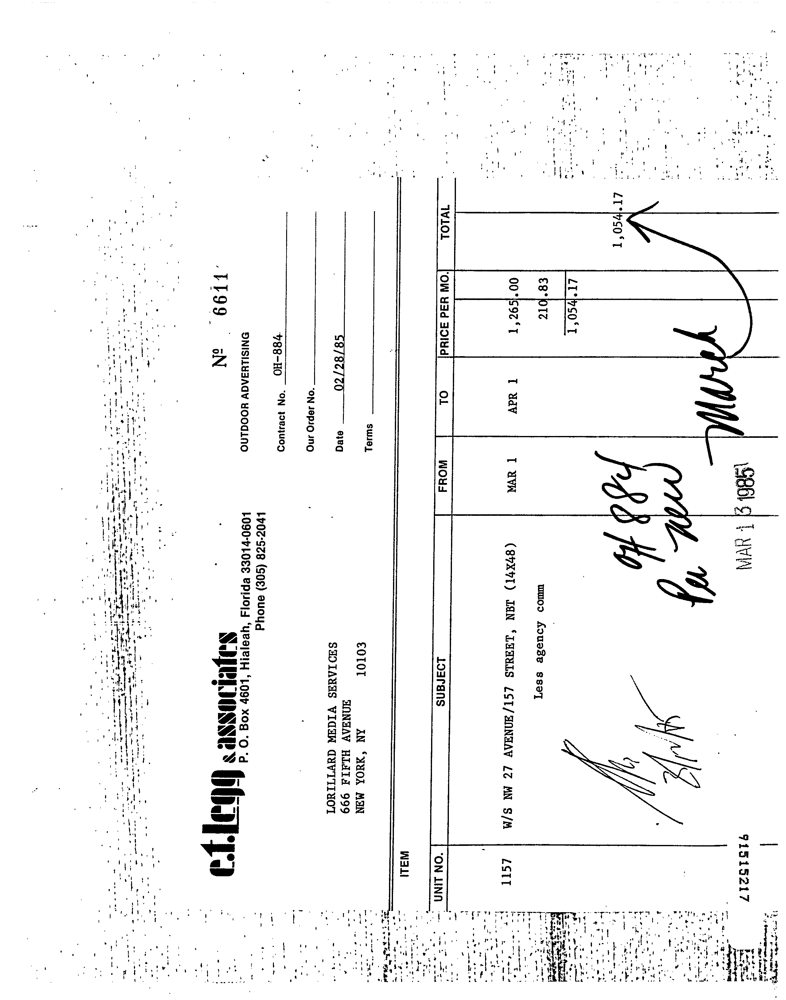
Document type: Invoice